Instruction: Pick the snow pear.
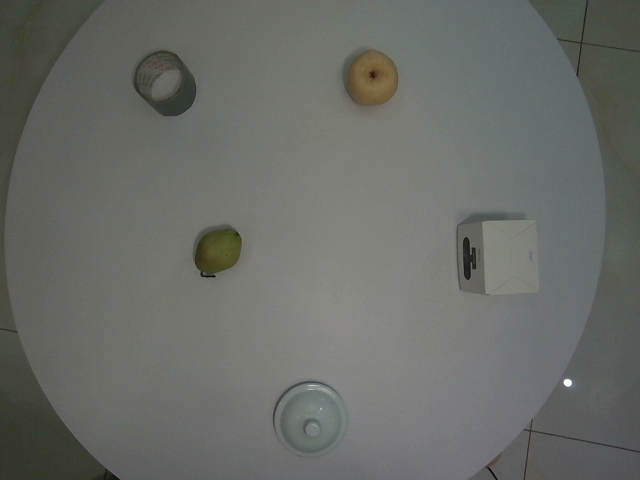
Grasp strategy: vertical